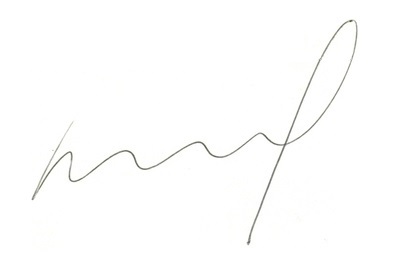
Signature of: joop den uyl